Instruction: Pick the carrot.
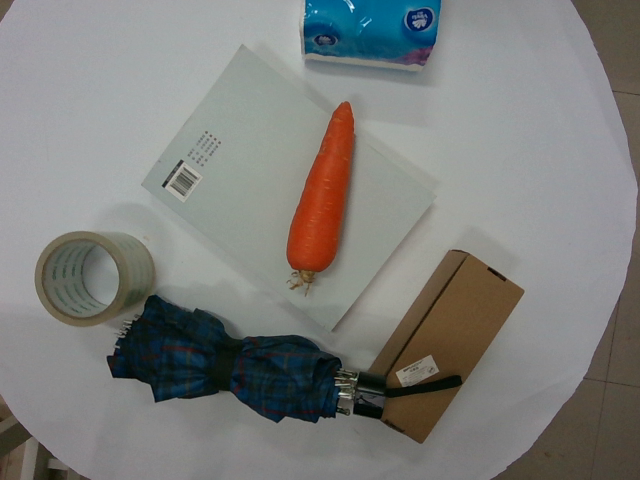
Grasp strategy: vertical